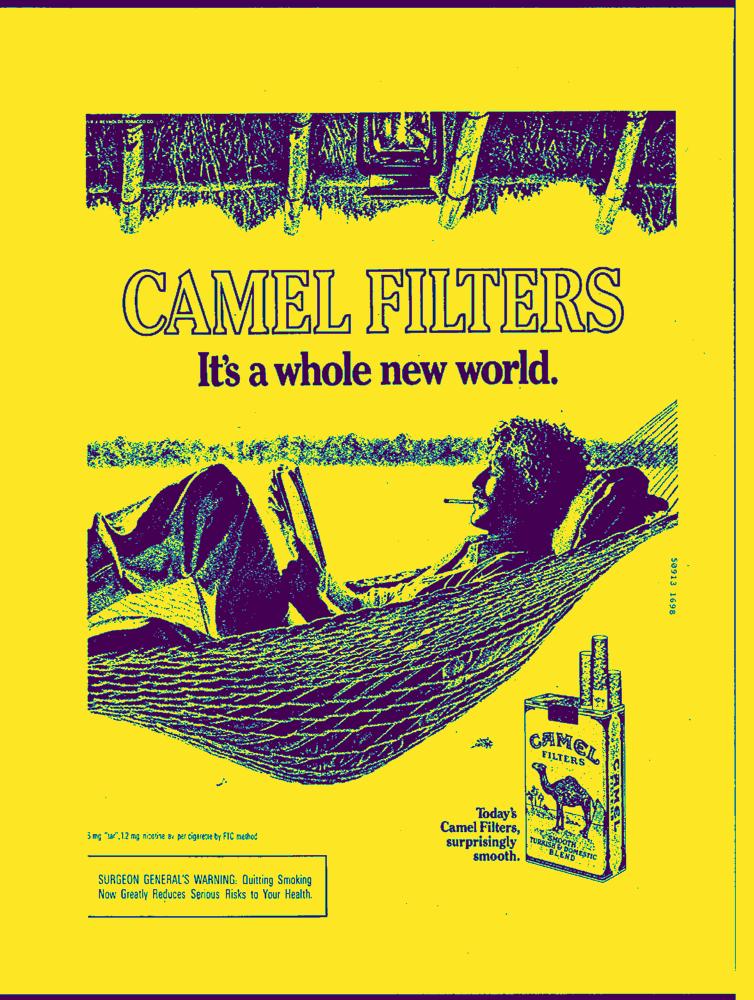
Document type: AD